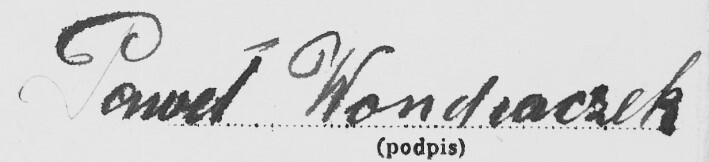
Signature of: paweł wondraczek